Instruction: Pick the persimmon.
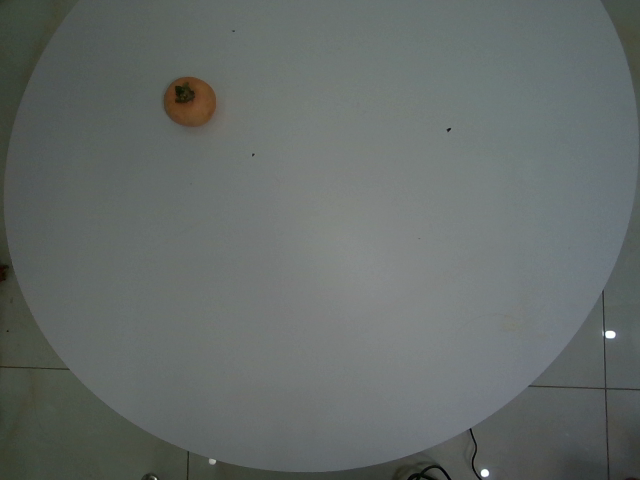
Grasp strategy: vertical